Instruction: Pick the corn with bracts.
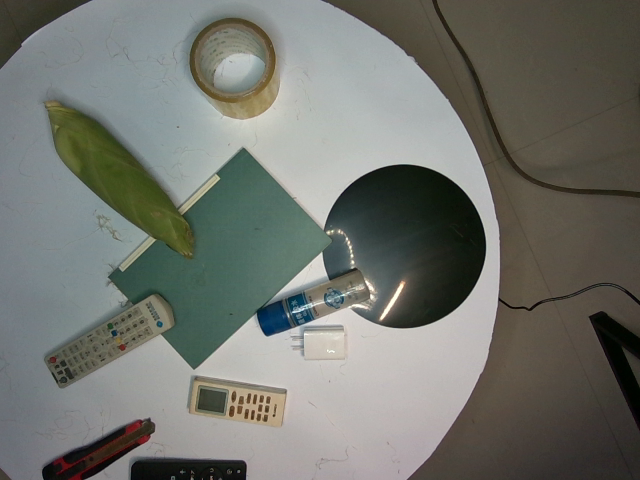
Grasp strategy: vertical